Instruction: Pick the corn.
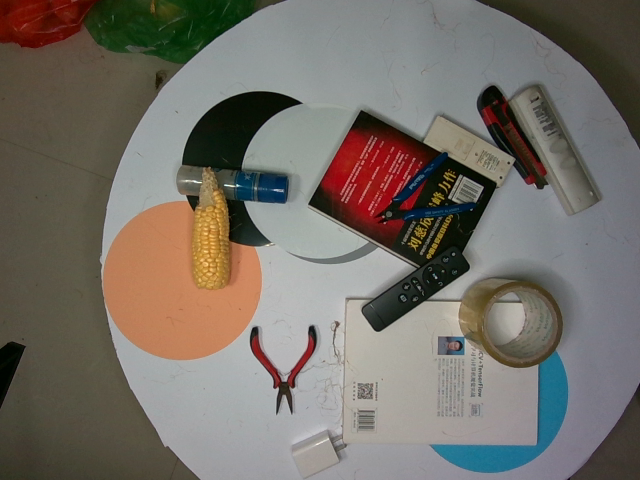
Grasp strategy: vertical